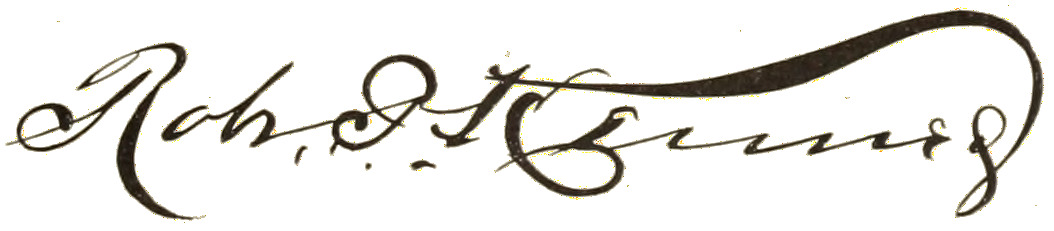
Signature of: robert p kennedy